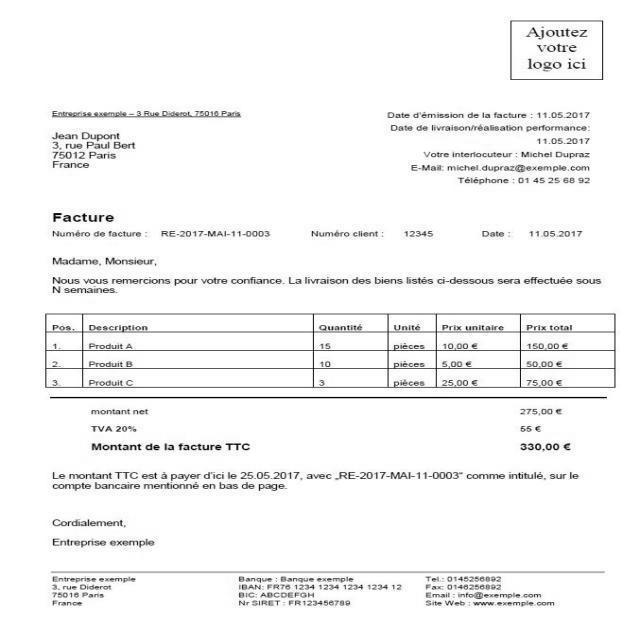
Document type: Invoice